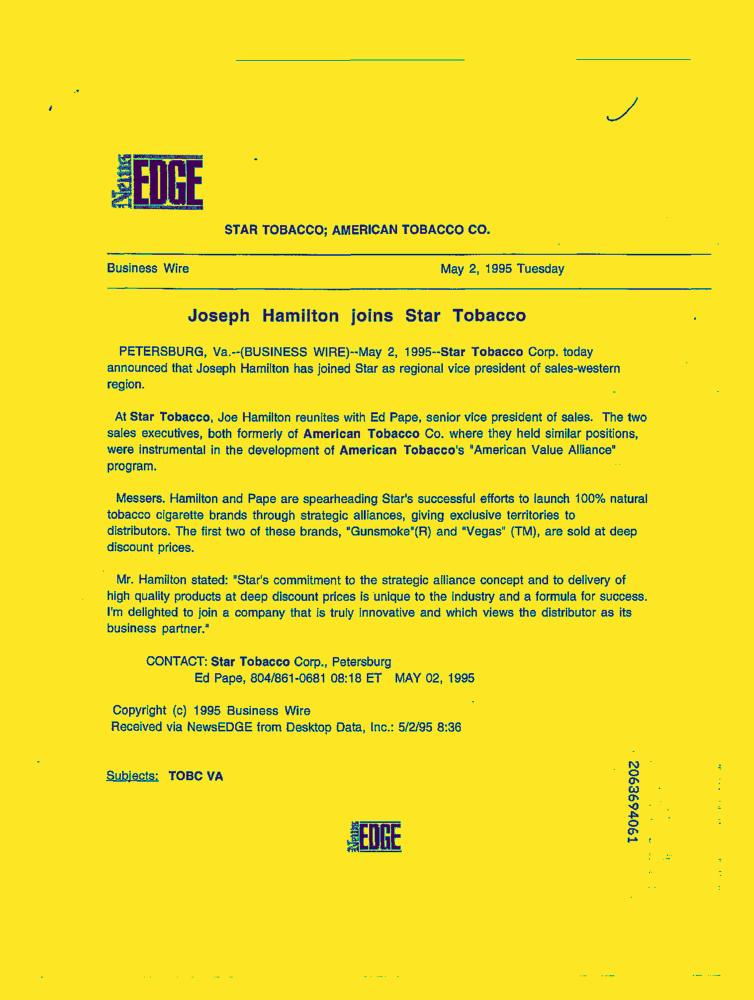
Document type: News-Article